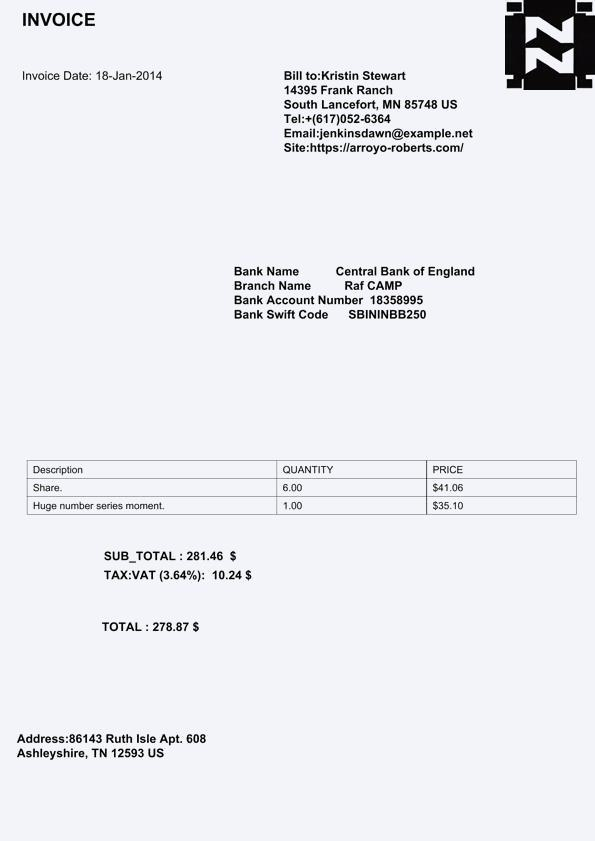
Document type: Invoice